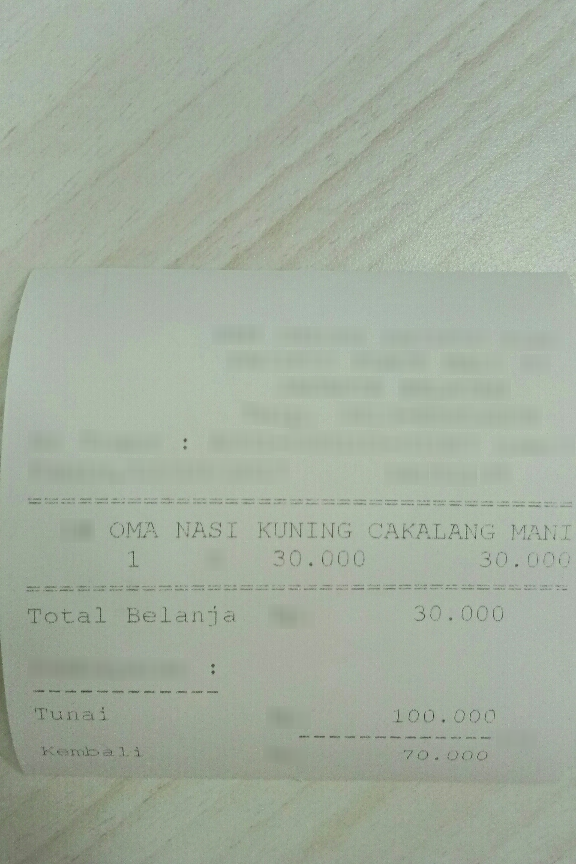
Number of items: 4
Total: 30.000
OCR text regions:
text: OMA
text: NASI
text: KUNING
text: CAKALANG
text: MANI
text: 1
text: 30.000
text: 30.000
text: Total
text: Belanja
text: 30.000
text: Tunai
text: 100.000
text: Kembali
text: 70.000